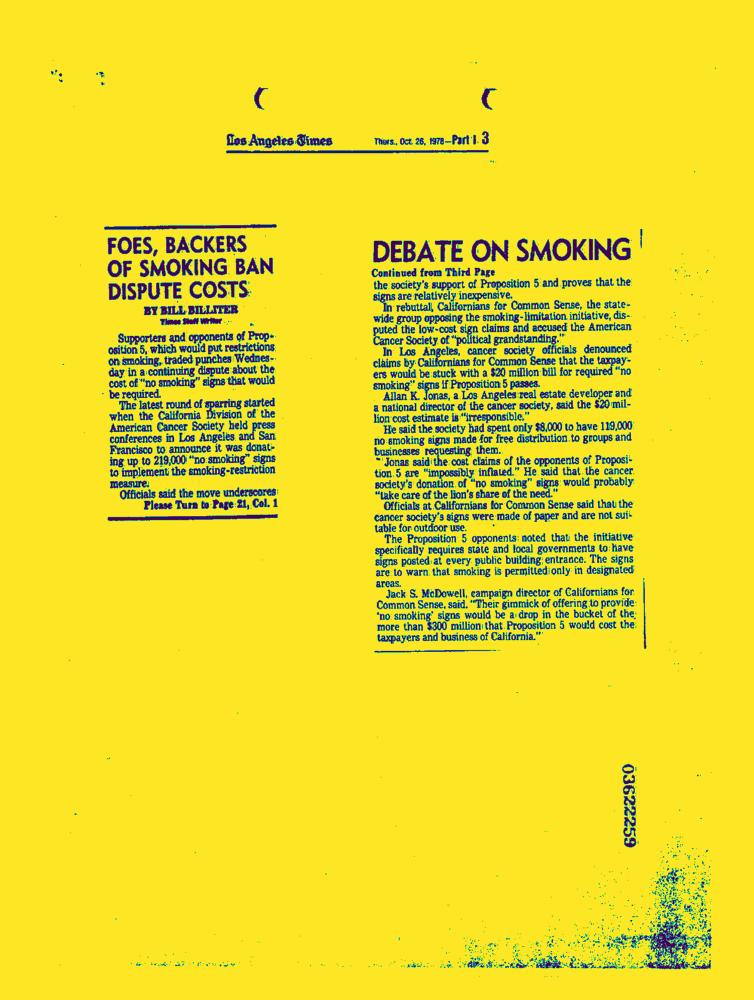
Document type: News-Article